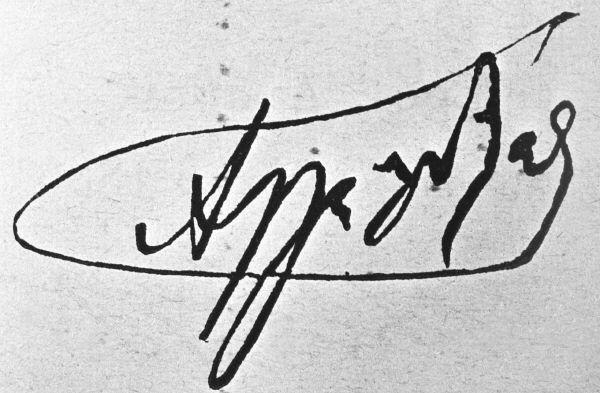
Signature of: aggelos vlachos